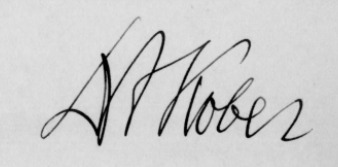
Signature of: adolf kober